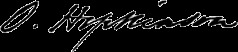
Signature of: oliver hopkinson